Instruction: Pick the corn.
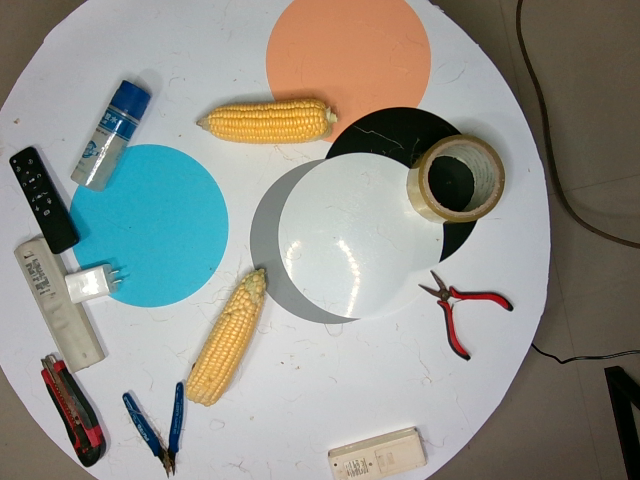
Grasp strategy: vertical